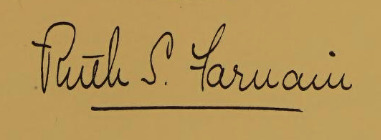
Signature of: ruth s farnam